Question: How is the history relevant to the case?
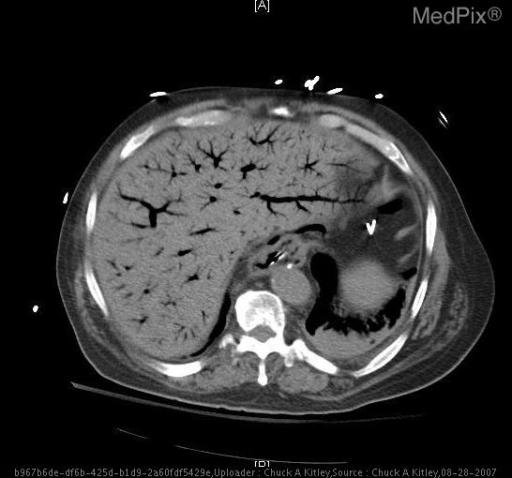
Answer: The patient's history of 76 yo man presents with 1.5 day history of increasing nausea, vomiting, and abdominal distention. is key in understanding the case.